Question: How does the patient history play a role?
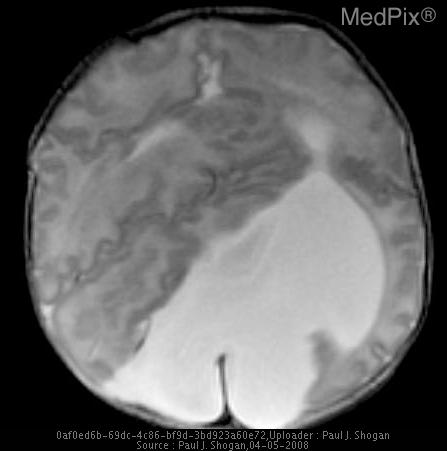
Answer: The patient's history of Full-term neonate with abnormal prenatal ultrasound. is key in understanding the case.